Question: What is the potential diagnosis?
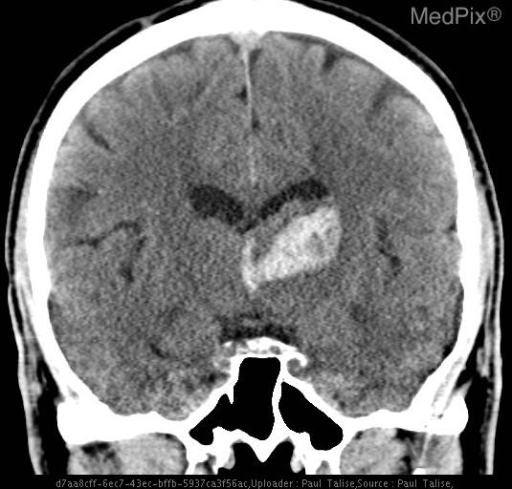
Answer: The possible diagnosis includes Hemorrhagic infarction
 Hemorrhagic neoplasm
 Septic embolism
 AV malformation
 Amyloid angiopathy
 Blood dyscrasia
 Anticoagulants/Thrombolytic therapy
 CNS infection (eg, herpes simplex encephalitis)
 Mycotic aneurysm
 Vasculitis
 Drugs (cocaine, amphetamines).